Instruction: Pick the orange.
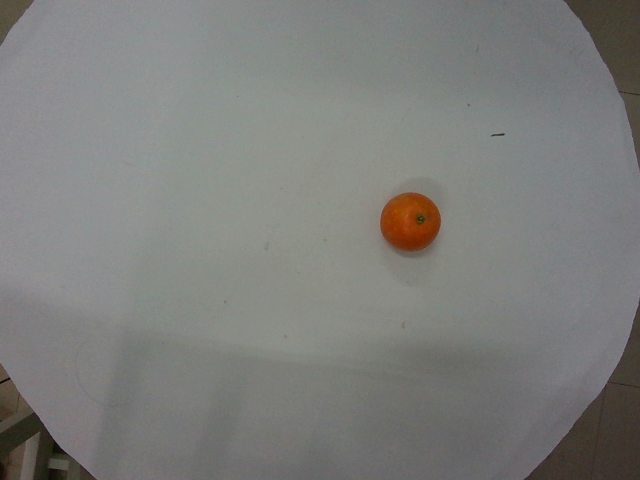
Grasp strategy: vertical